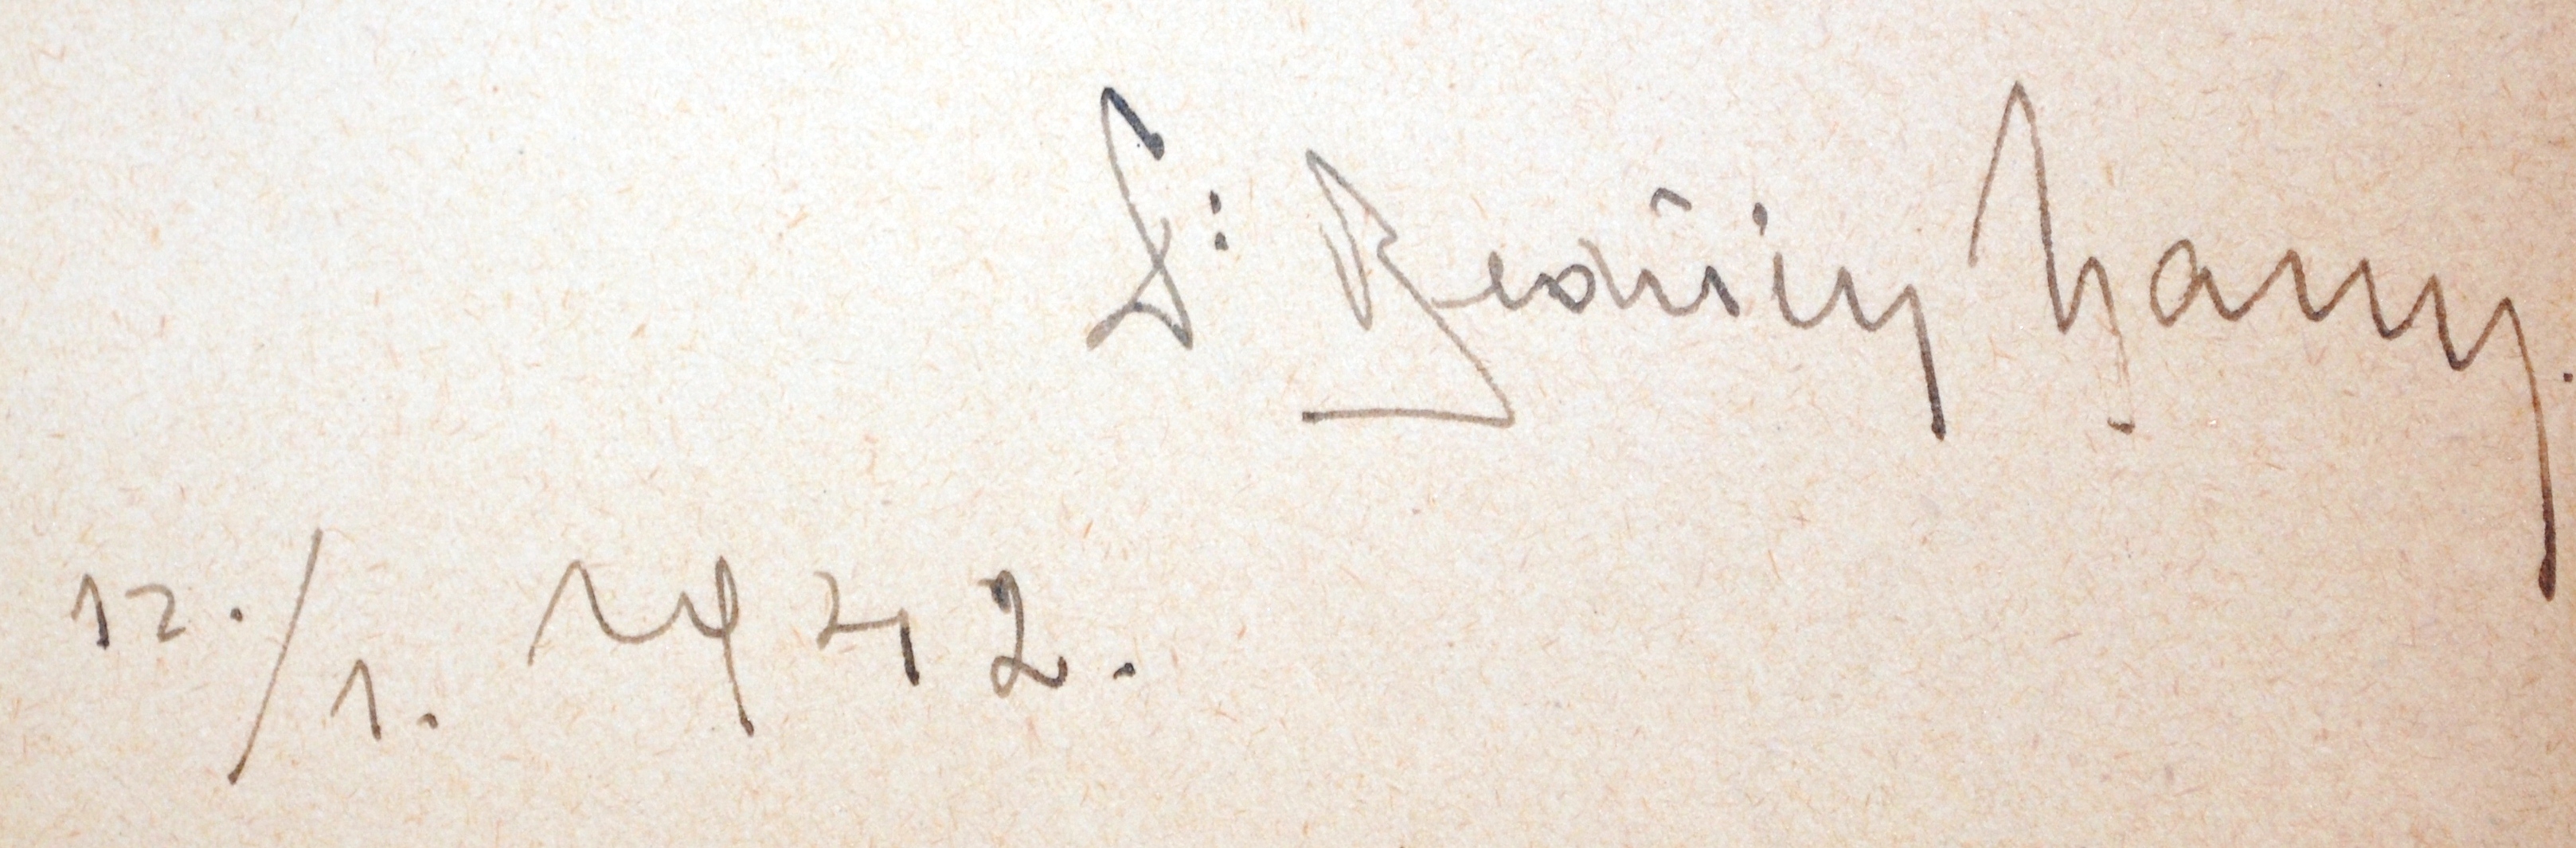
Signature of: q13593973